Question: What is the name of the tenant mentioned in the document?
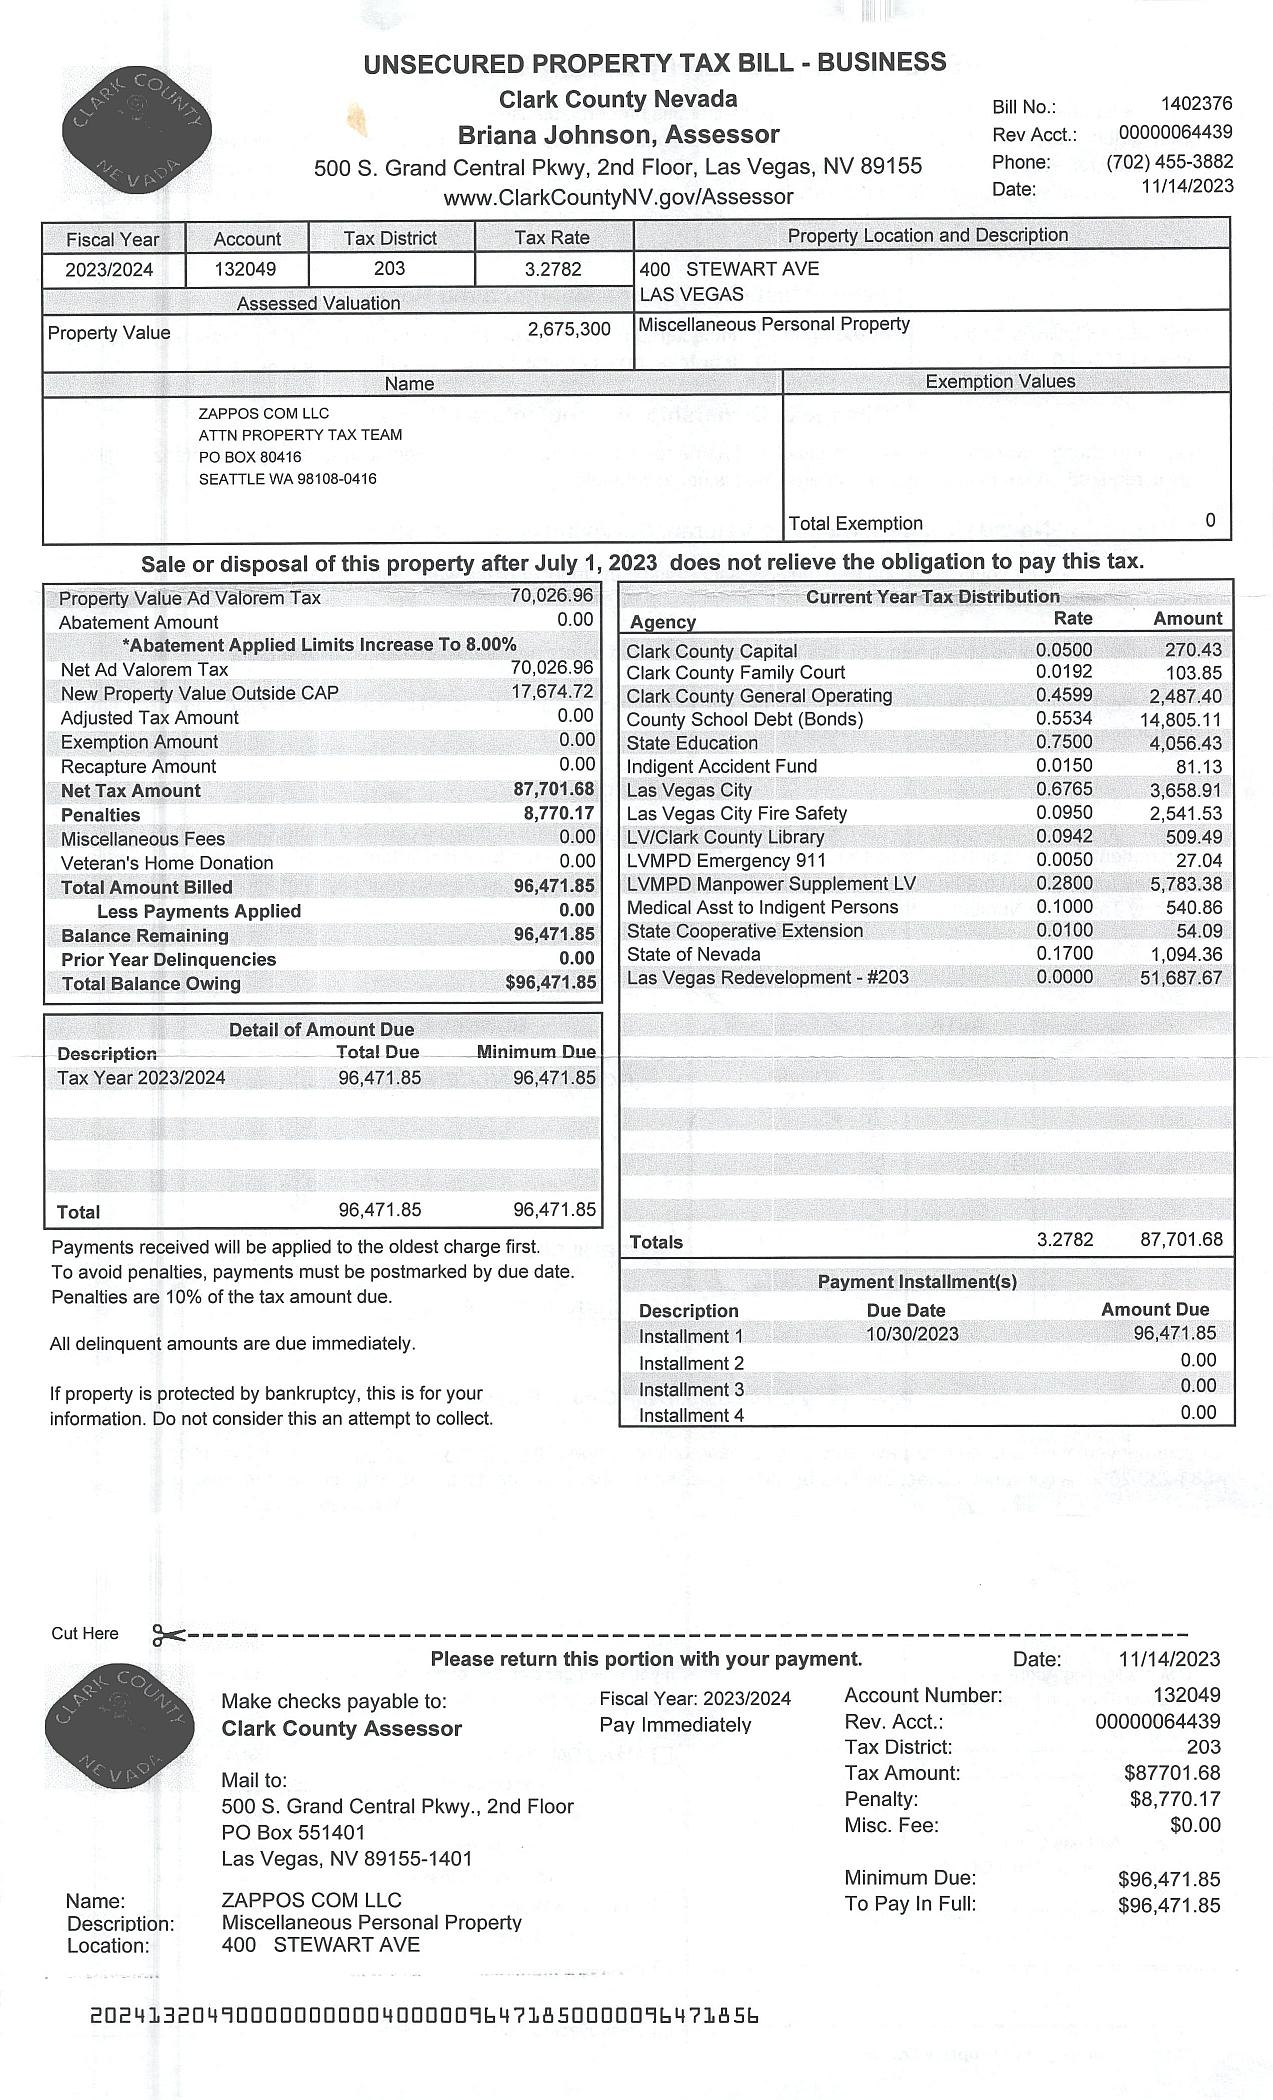
Answer: "ZAPPOS COM LLC"